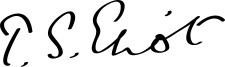
Signature of: t s eliot